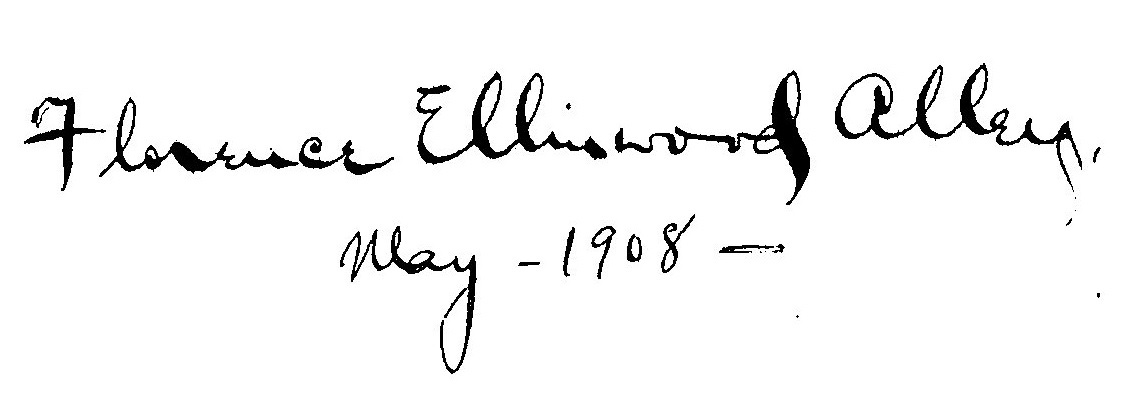
Signature of: florence ellinwood allen